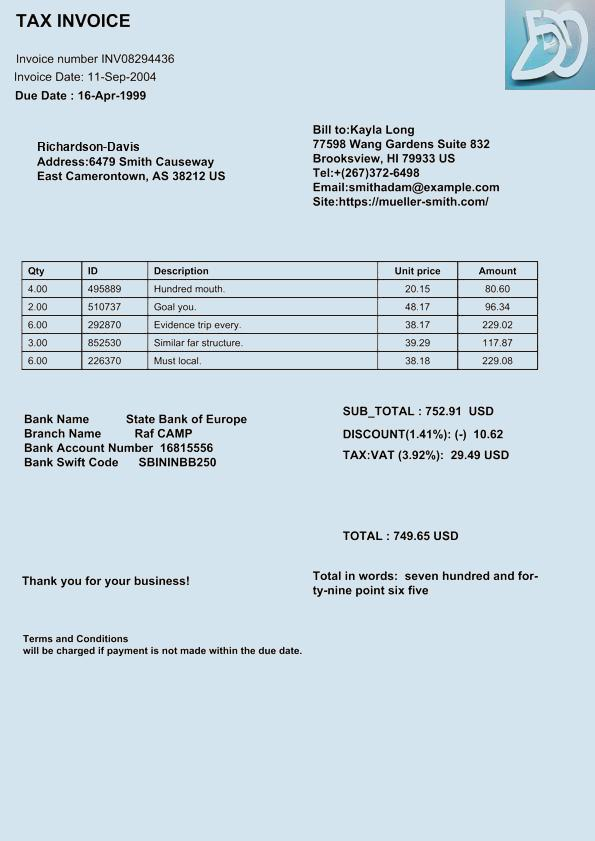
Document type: Invoice